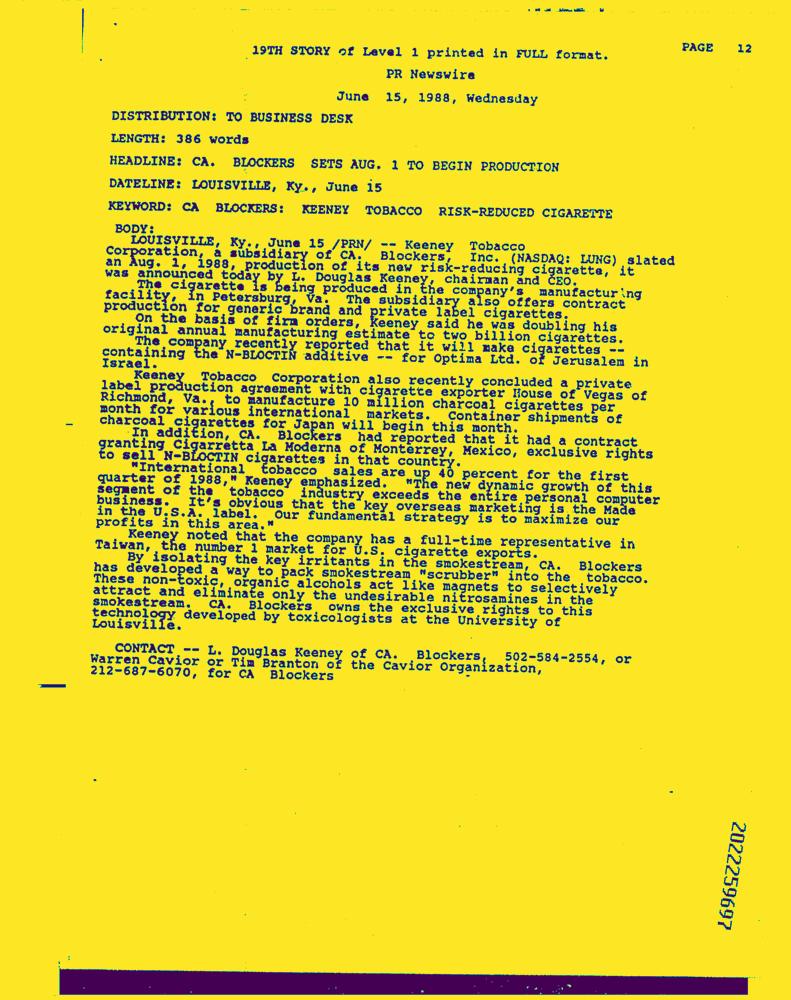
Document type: News-Article